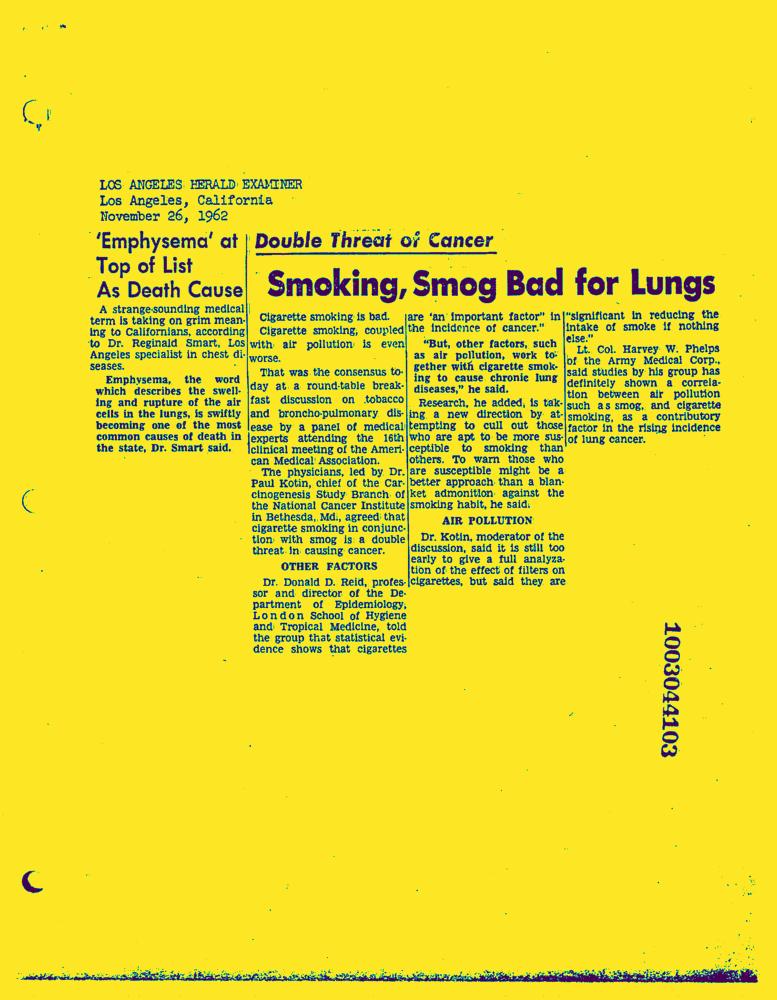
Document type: News-Article